Question: Can you provide the account number mentioned in the document?
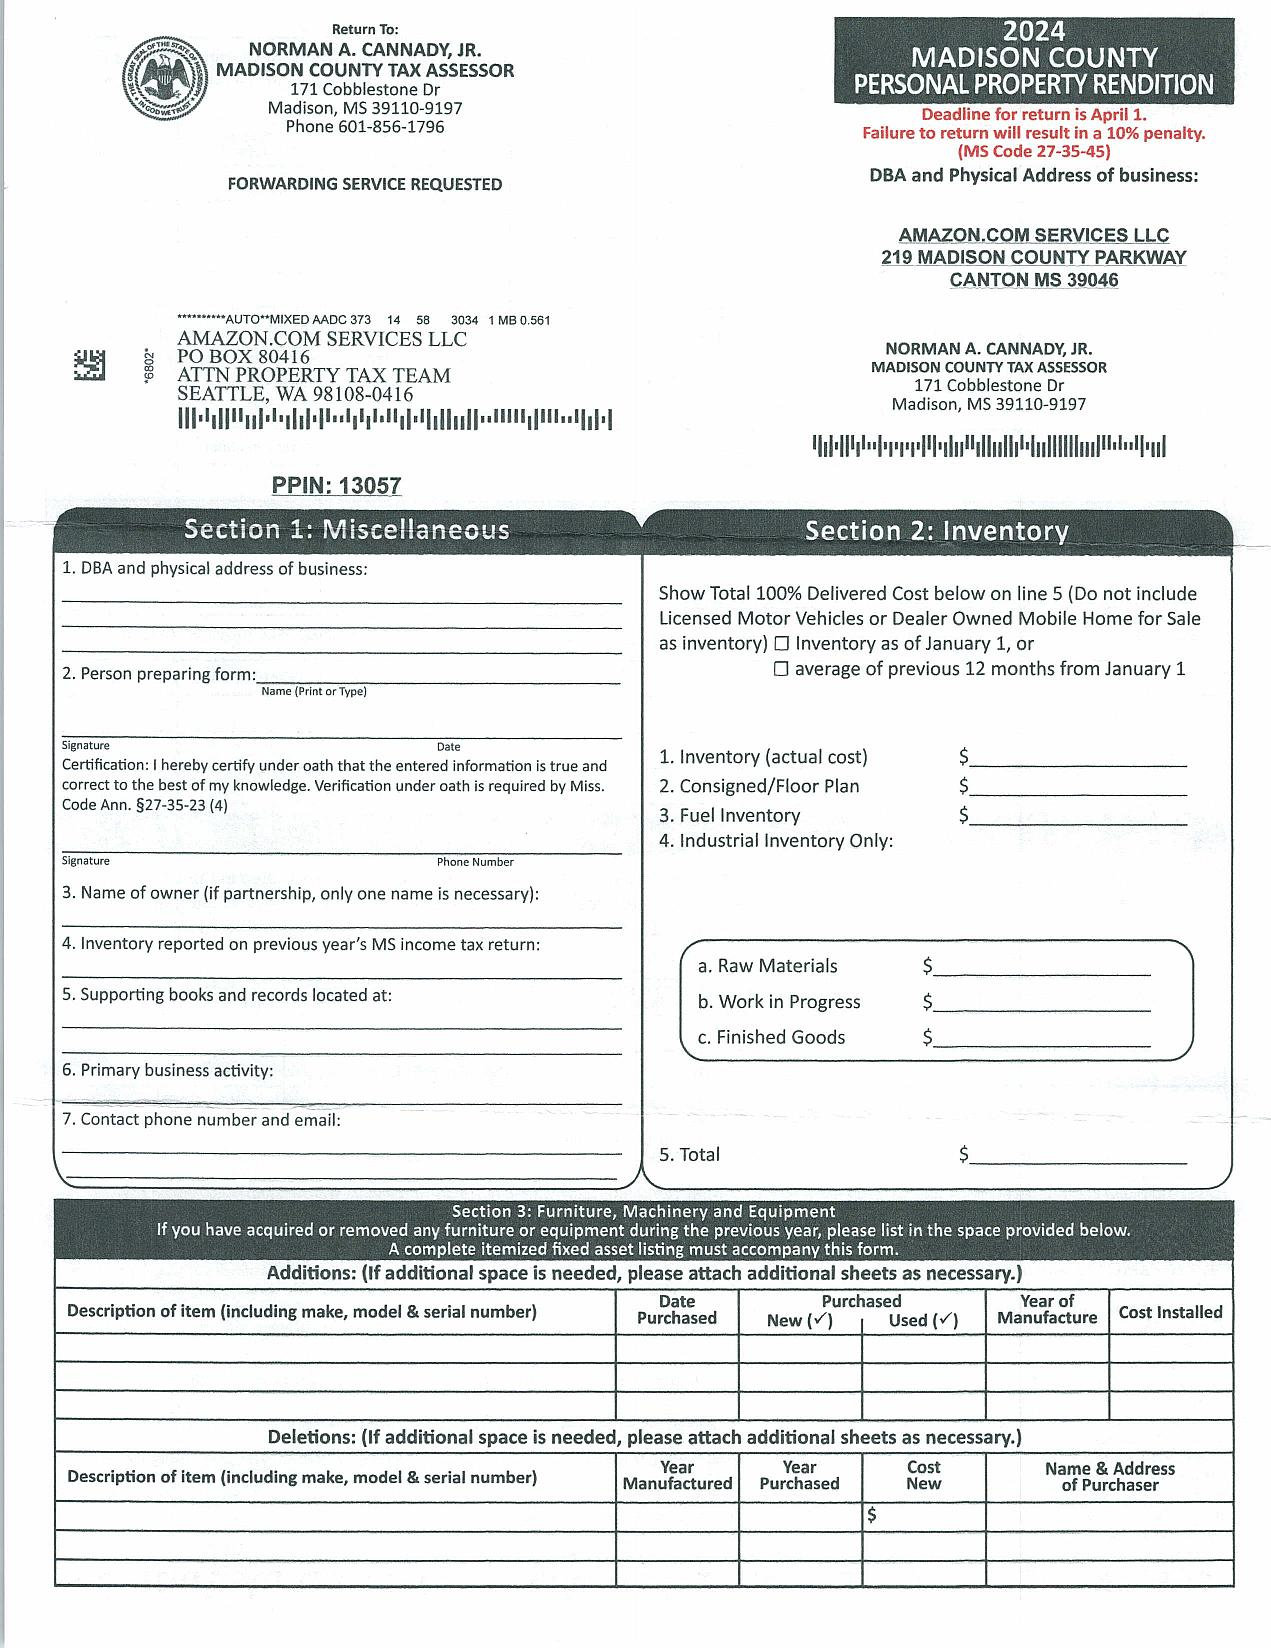
Answer: "13057"